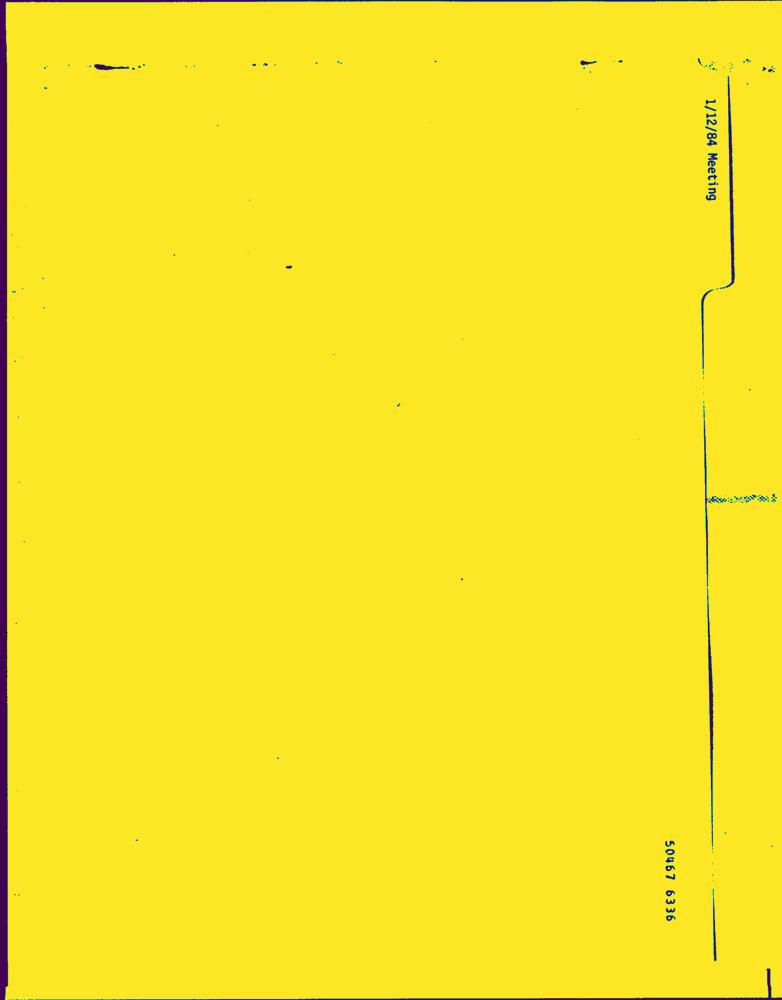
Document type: Letter-Doc